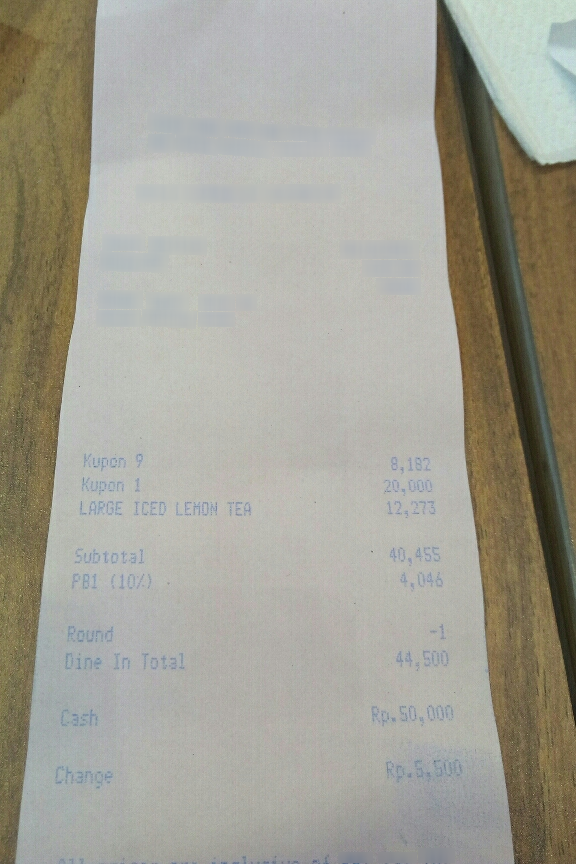
Number of items: 3
Subtotal: 40,455
Tax: 4,046
Other charges: -1
Total: 44,500
OCR text regions:
text: Kupon
text: 9
text: 8,182
text: Kupon
text: 1
text: 20,000
text: LARGE
text: ICED
text: LEMON
text: TEA
text: 12,273
text: Subtotal
text: 40,455
text: PB1
text: (10%)
text: 4,046
text: Round
text: -1
text: Dine
text: In
text: Total
text: 44,500
text: Cash
text: Rp. 50,000
text: Rp. 5.500
text: Change